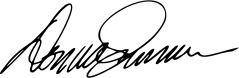
Signature of: donna summer